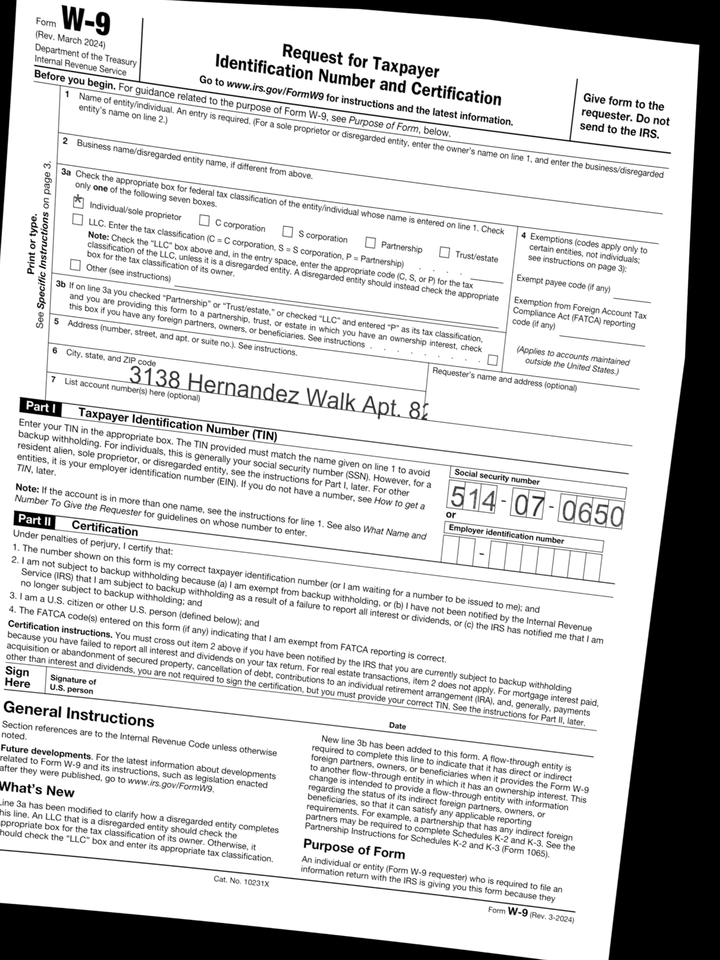
adr1: 3138 Hernandez Walk Apt. 827
cbx: yes
ssn: 514070650